Question: What could the diagnosis suggest?
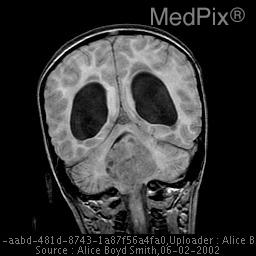
Answer: The possible diagnosis includes Ependymoma, malignant astrocytoma
CSF dissemination (carcinomatous meningitis).